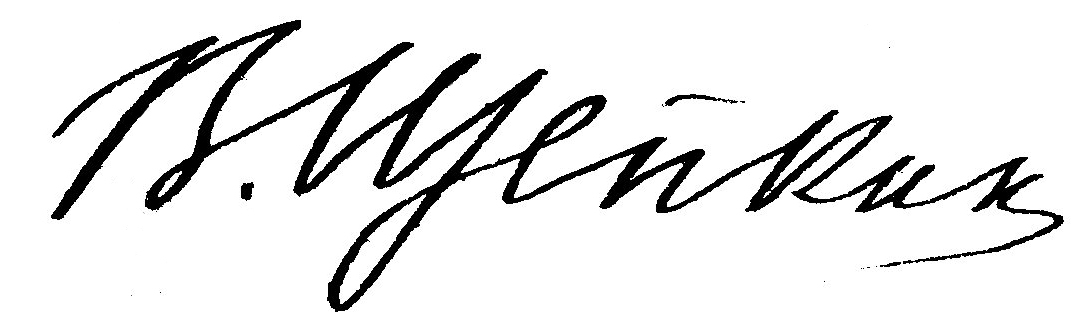
Signature of: vyacheslav shchepkin